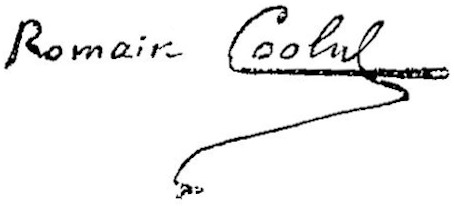
Signature of: romain coolus